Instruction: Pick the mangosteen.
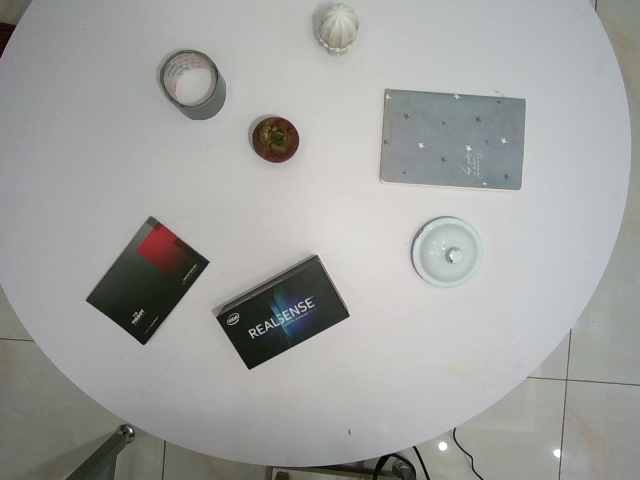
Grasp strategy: vertical